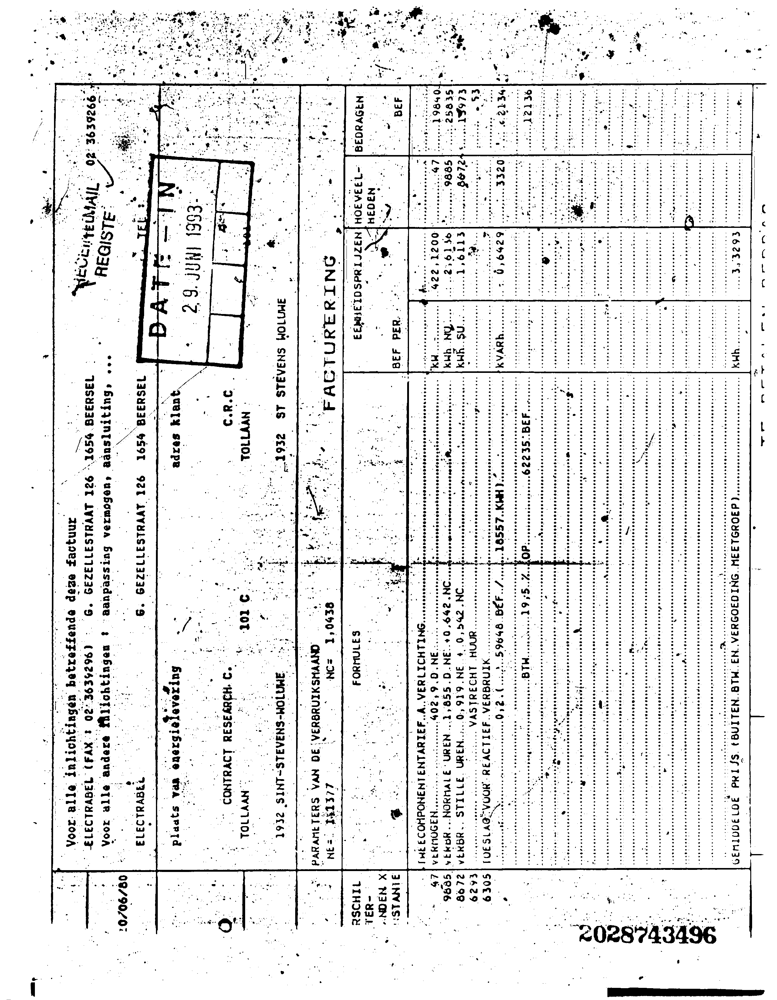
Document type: Invoice